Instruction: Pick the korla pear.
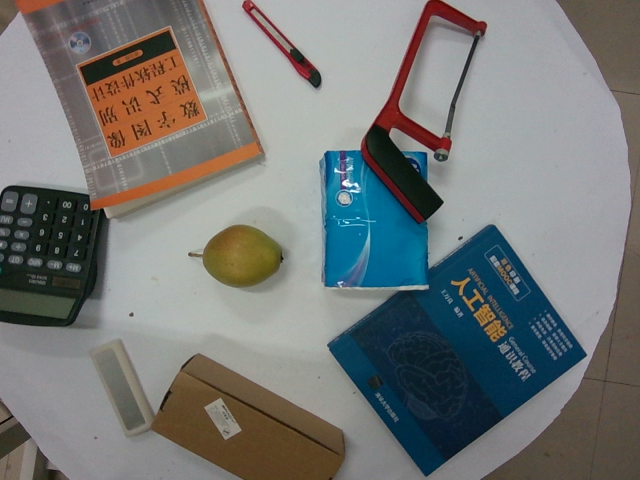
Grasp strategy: vertical